Extract the amount written in words, the amount in digits, the name of the payee, the date on the cheque, and the bank's name from the image.
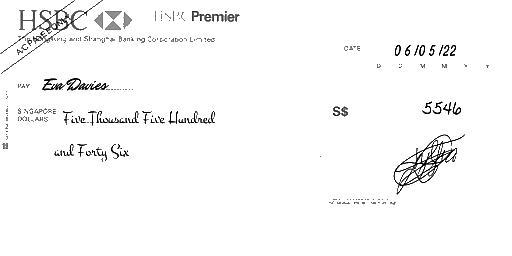
amt_in_words: Five Thousand Five Hundred and Forty Six
amt_in_figures: 5546
payee_name: Eva Davies
bank_name: HSBC
cheque_date: 06/05/22